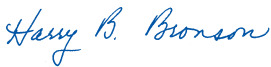
Signature of: harry bronson